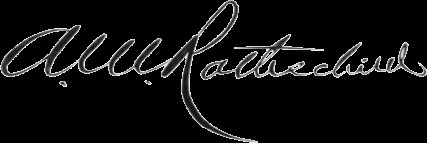
Signature of: abram m rothschild